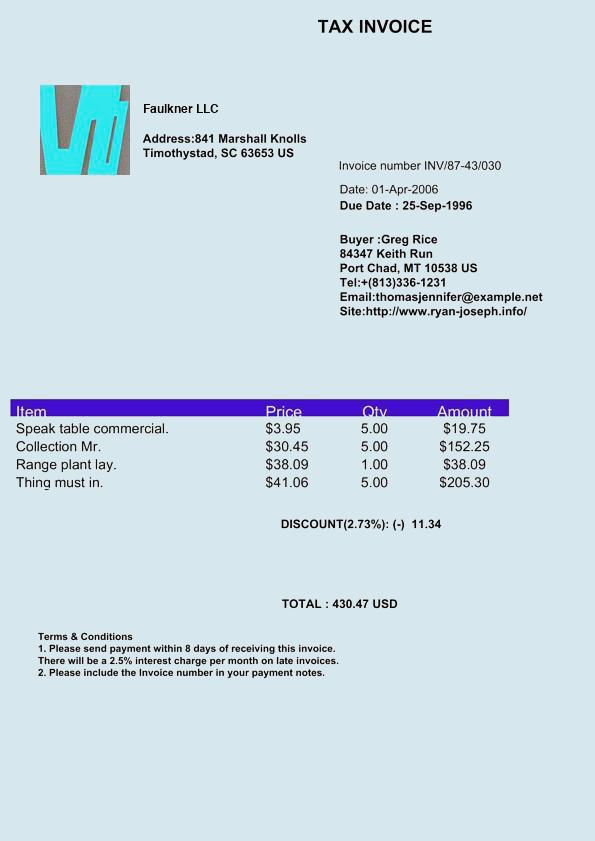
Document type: Invoice